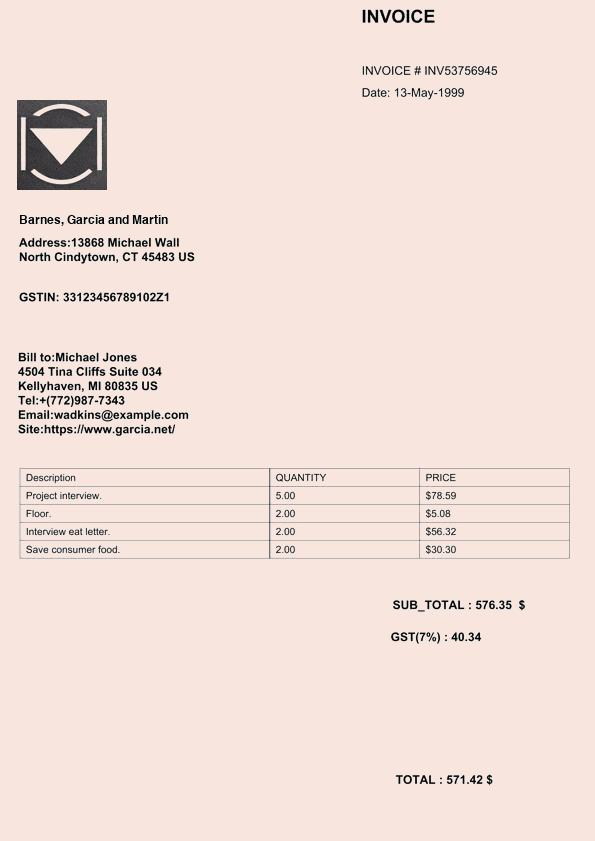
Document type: Invoice